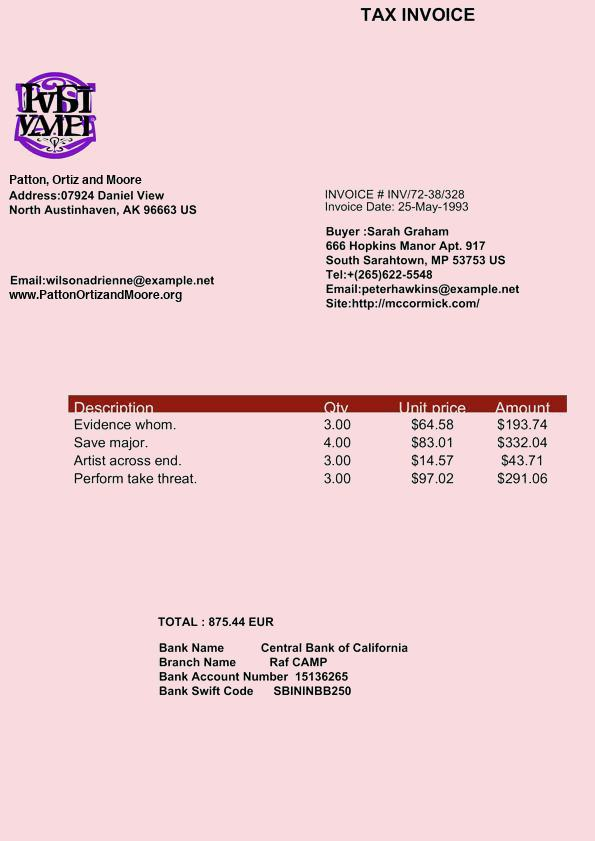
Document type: Invoice